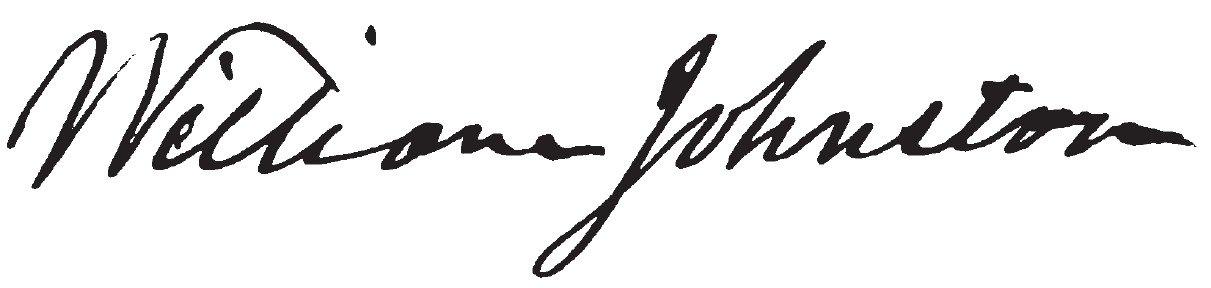
Signature of: william johnston